Question: What appears to be the issue?
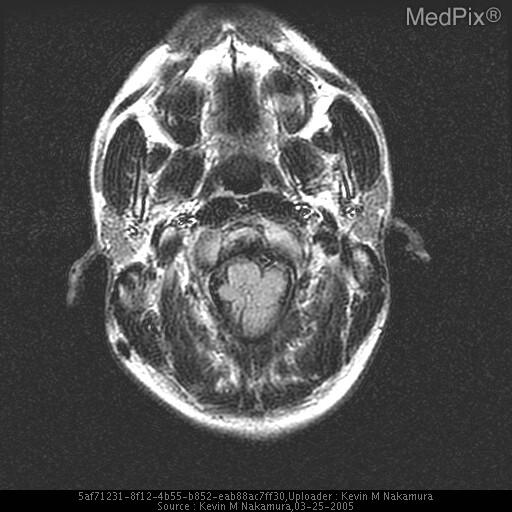
Answer: The findings suggest Sagittal T1 MRI of the brain demonstrates multiple typical findings of an Arnold Chiari II malformation, including cerebellar tonsillar herniation, dysgensis of the corpus callosum, a beaked tectum, towering cerebellum, small posterior fossa, and hyperplastic massa intermedia.

Axial FLAIR MRI demonstrates tonsillar herniation.. Axial FLAIR MRI also demonstrates cerebellar tonsillar herniation through the foramen magnum.. The patient might have a history of 26 y.o. man with history of previous myelomeningocele repair. MRI requested to reassess anatomy..